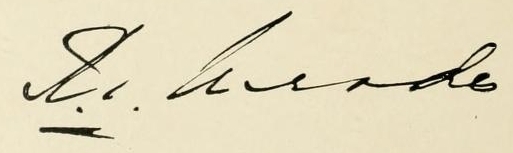
Signature of: richard john meade